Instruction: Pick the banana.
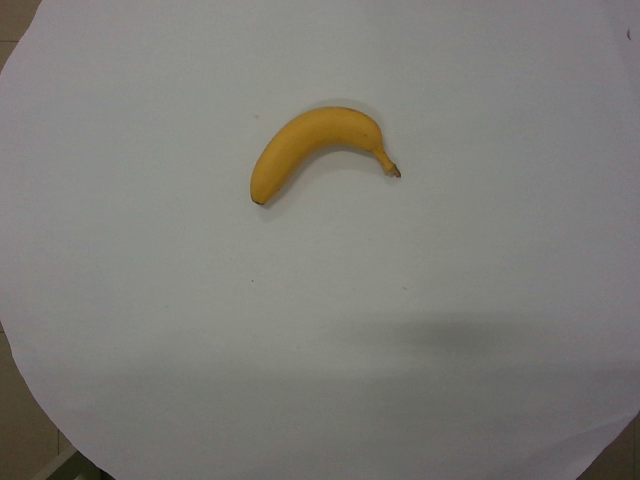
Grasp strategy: vertical